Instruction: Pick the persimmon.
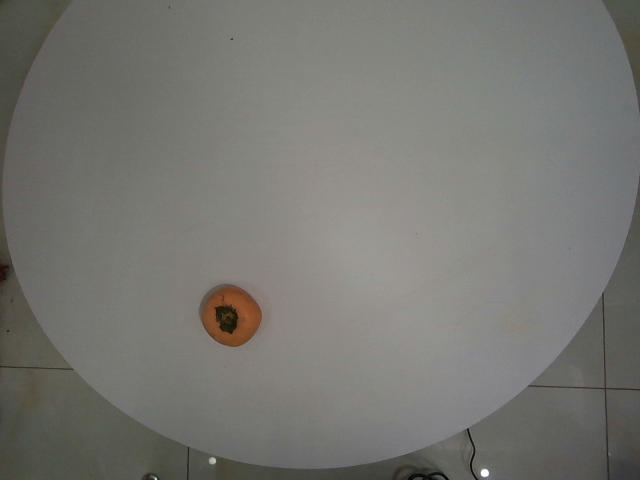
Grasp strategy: vertical